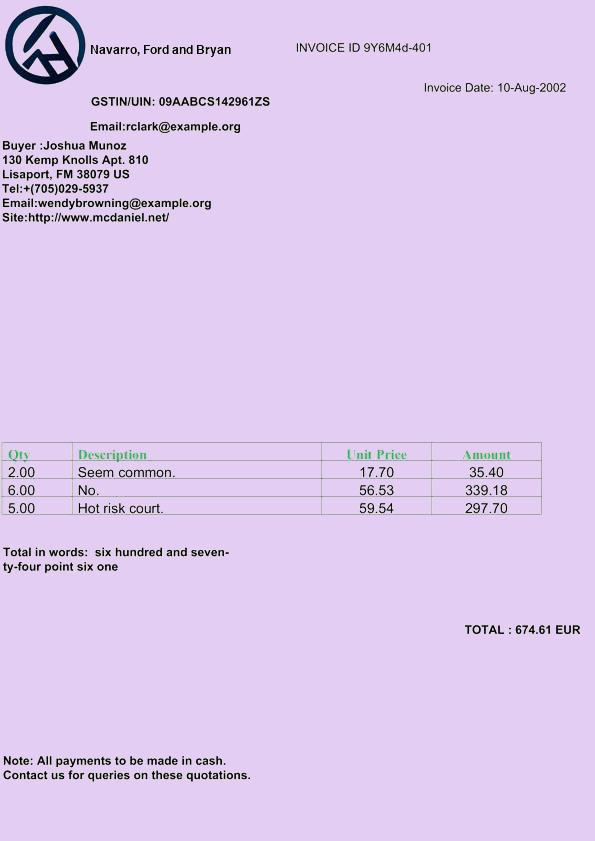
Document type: Invoice